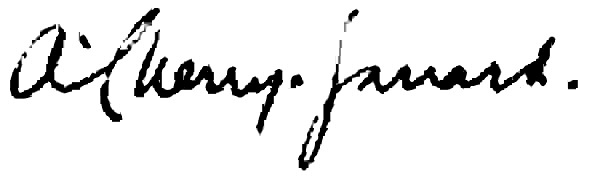
Signature of: apsley cherry garrard